Question: How does the patient history play a role?
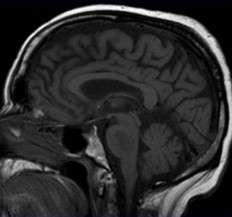
Answer: The patient's history of 50 y.o. man with EtOH abuse presenting with intoxication and hypernatremia. Complains of progressive upper and lower extremity weakness on Day 5 of admission is key in understanding the case.